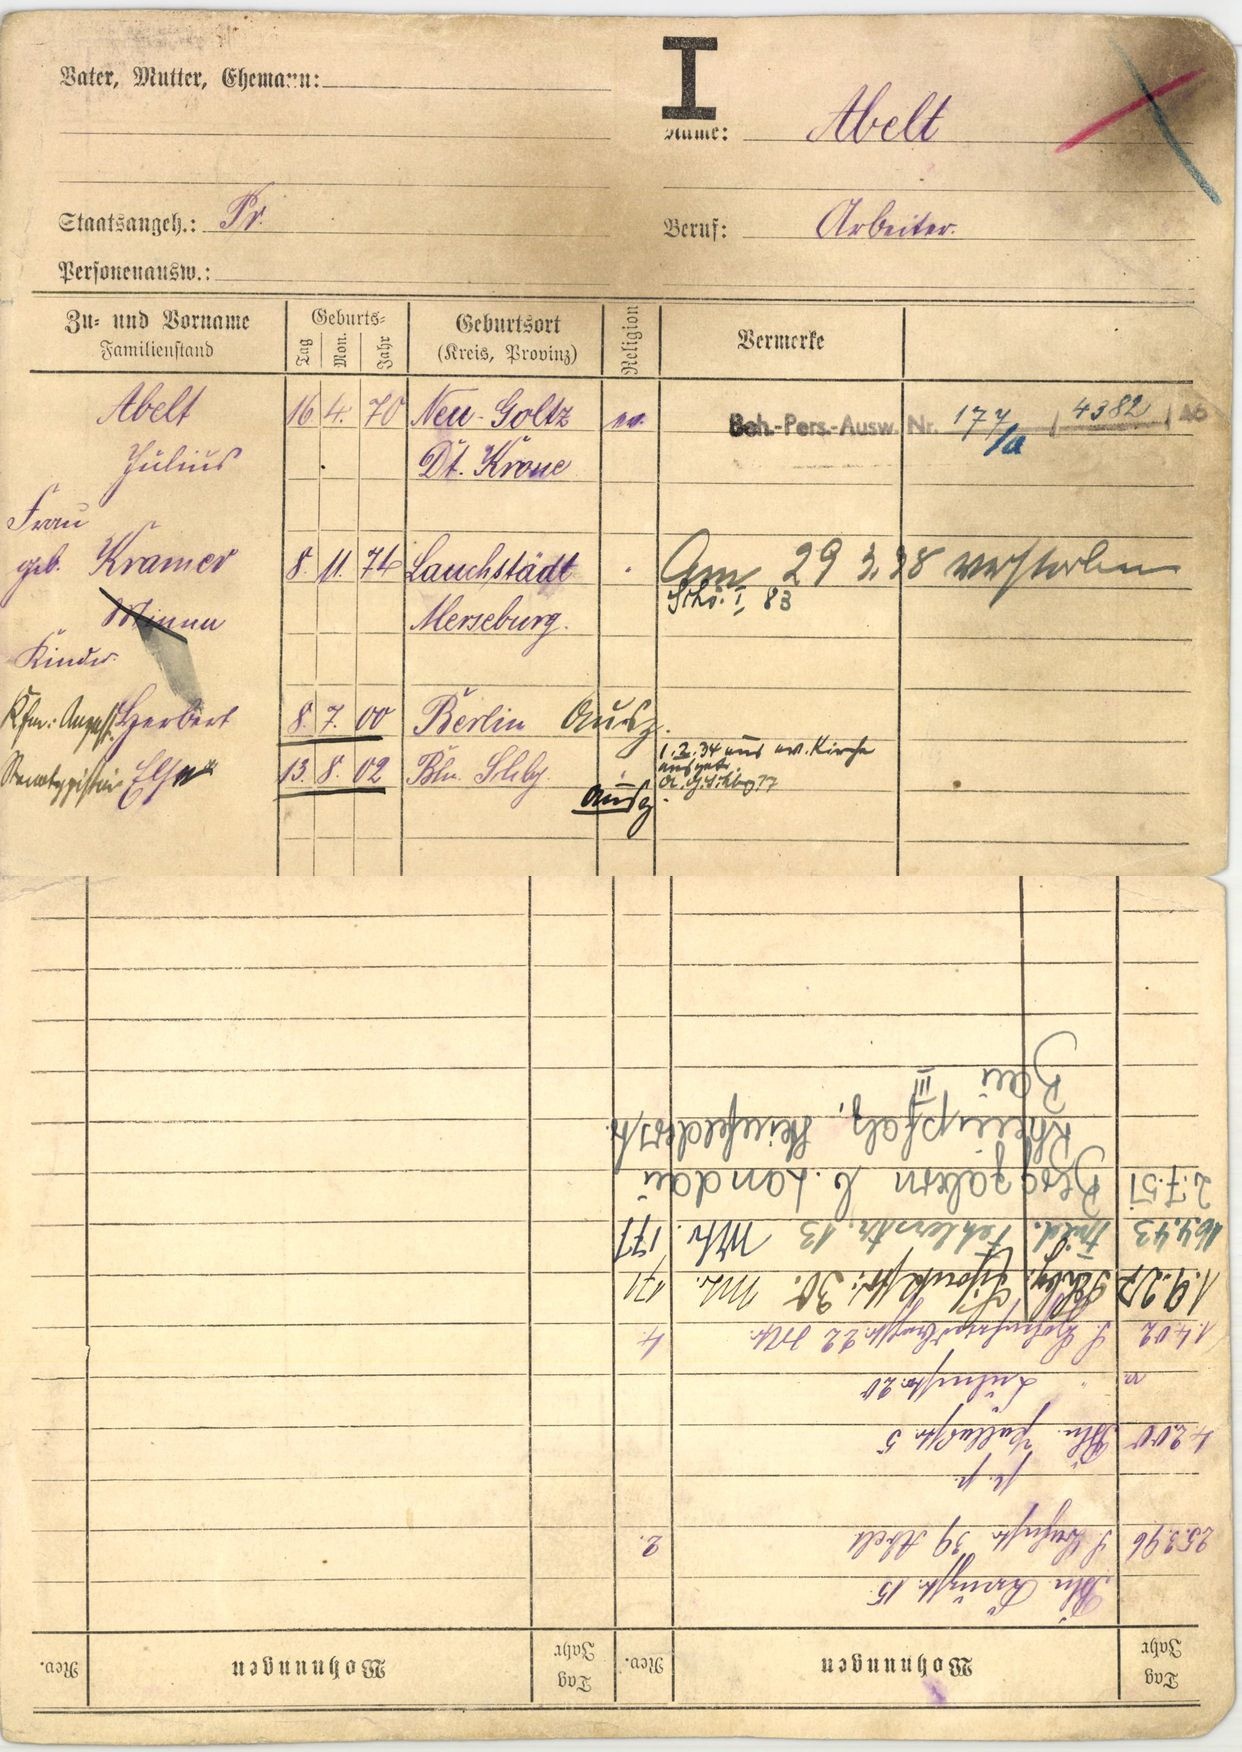
Abelt